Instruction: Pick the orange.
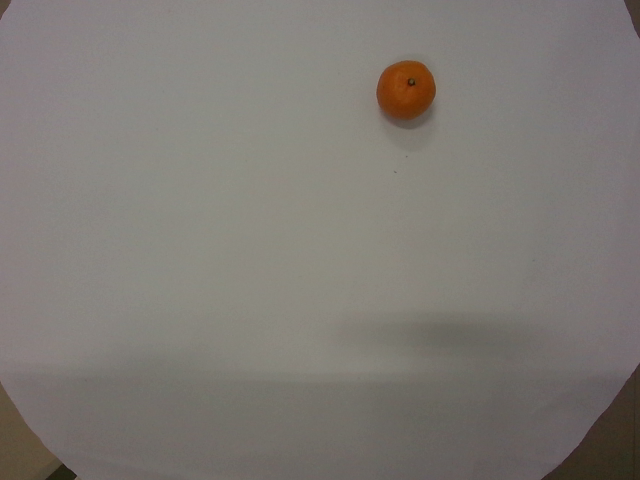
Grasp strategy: vertical